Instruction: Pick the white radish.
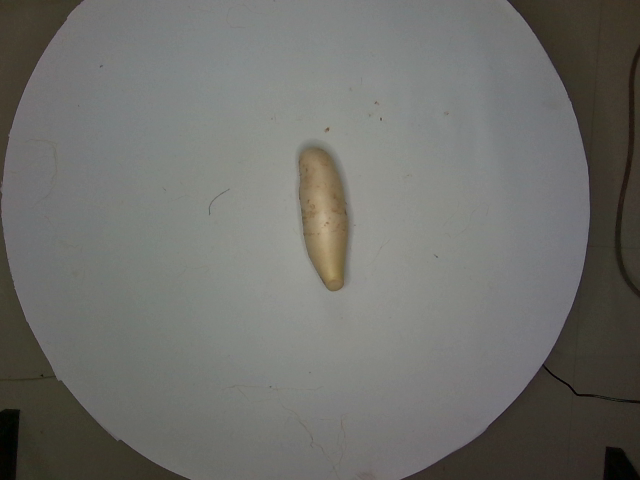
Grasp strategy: vertical